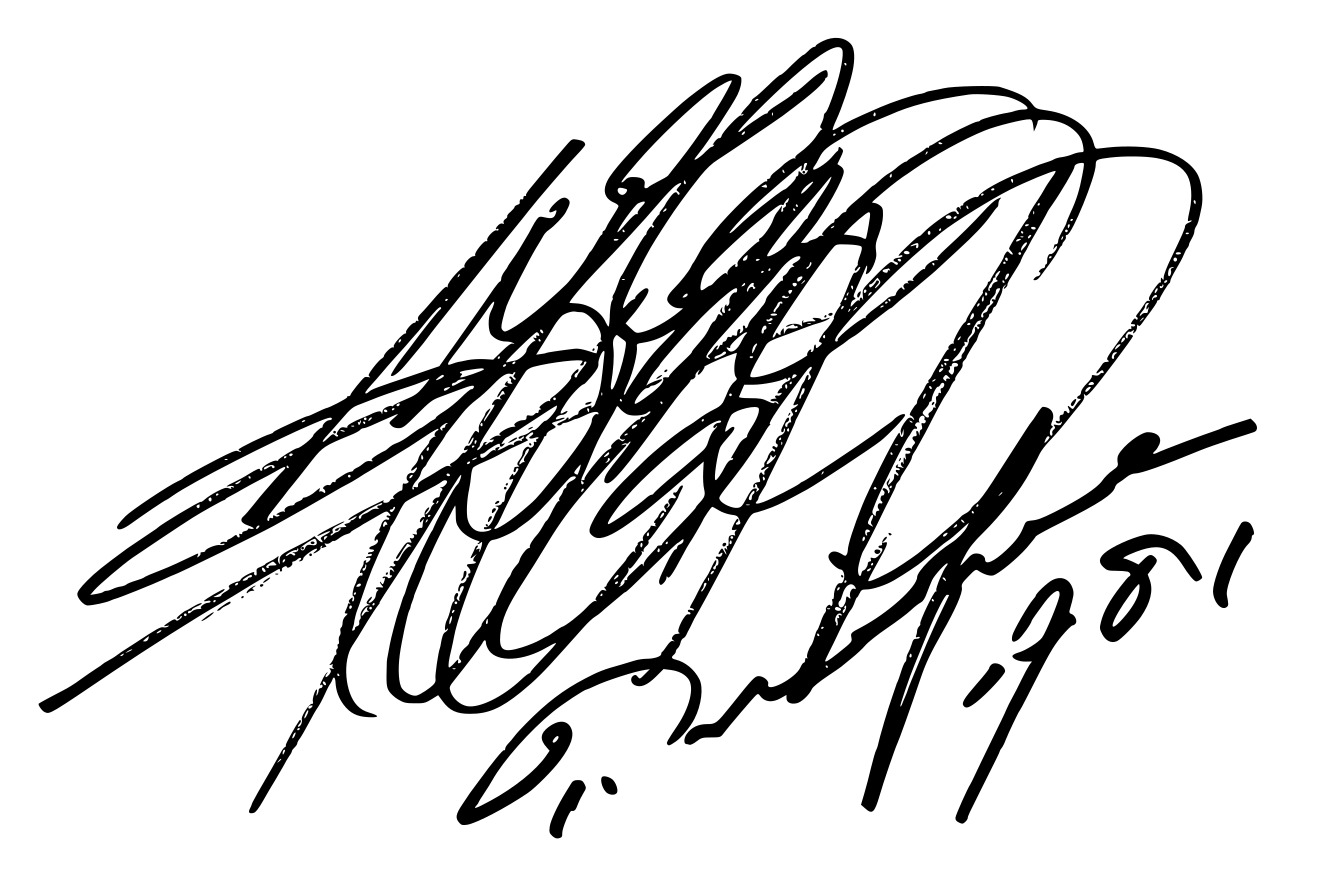
Signature of: toshirō mifune